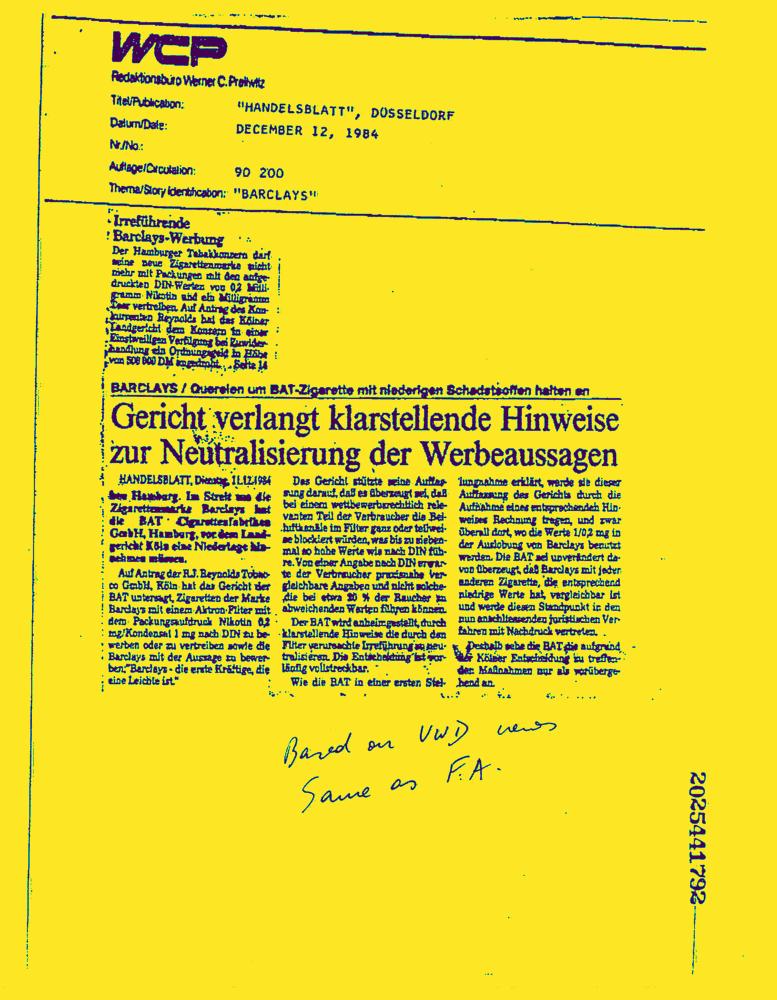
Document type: News-Article